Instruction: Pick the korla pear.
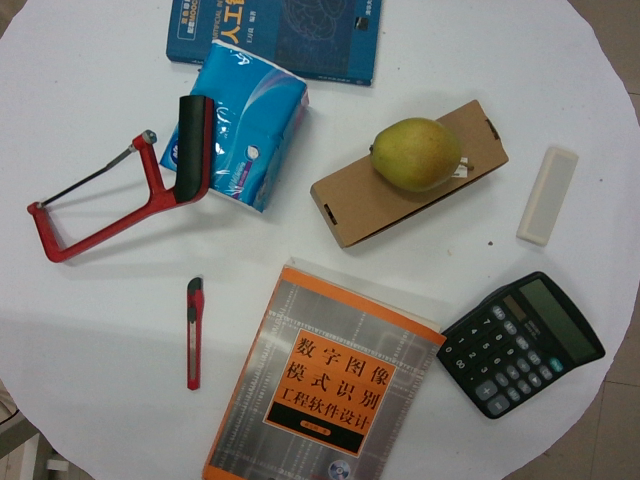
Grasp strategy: vertical